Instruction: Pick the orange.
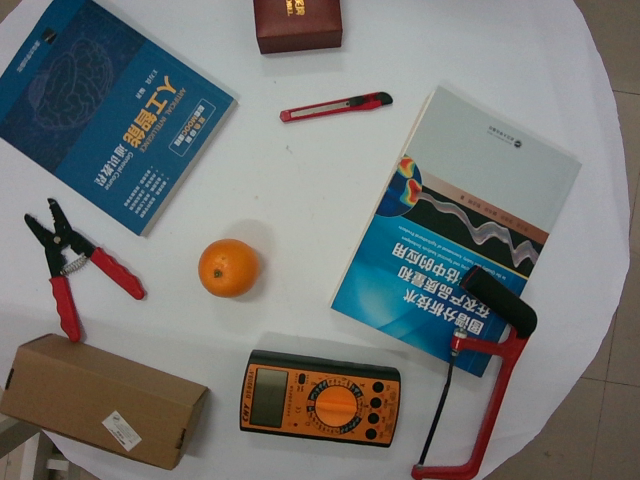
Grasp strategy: vertical